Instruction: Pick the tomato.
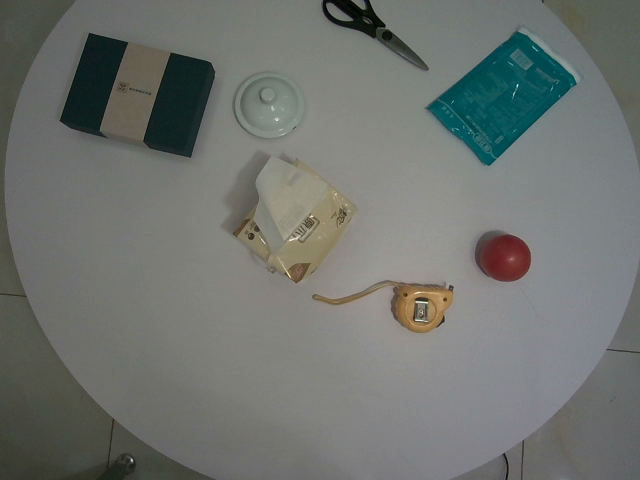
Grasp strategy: vertical